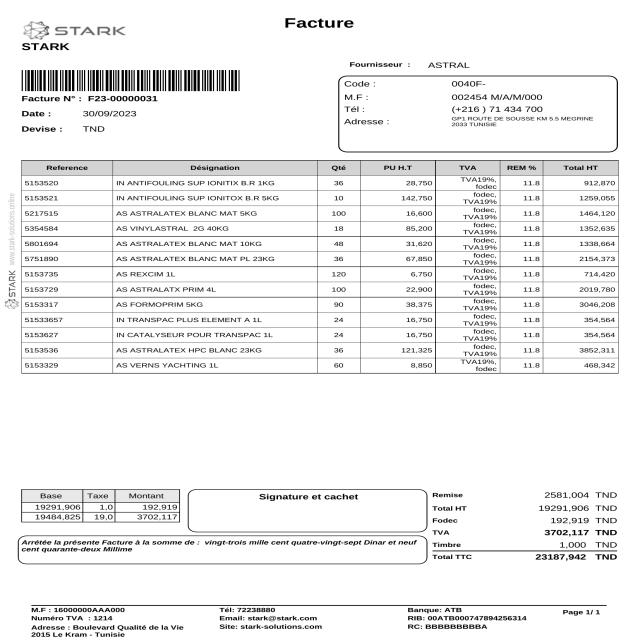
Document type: Invoice